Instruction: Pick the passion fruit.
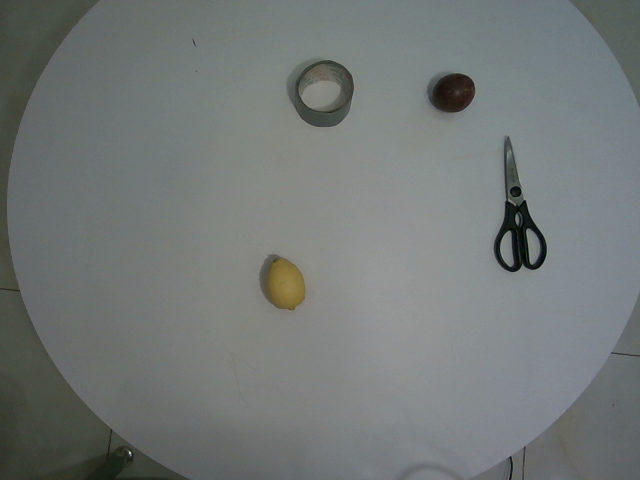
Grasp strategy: vertical